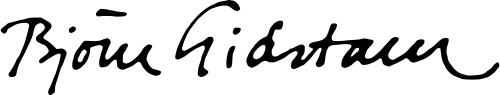
Signature of: björn gidstam